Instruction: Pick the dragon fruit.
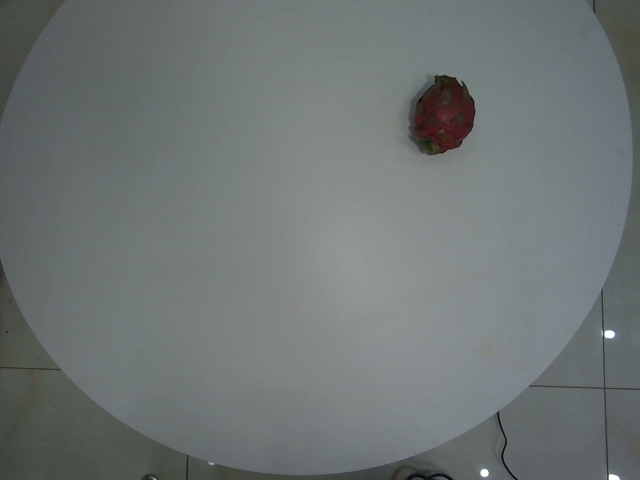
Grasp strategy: vertical